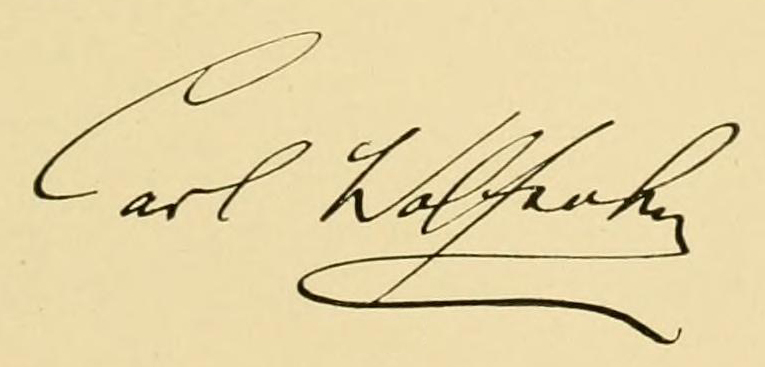
Signature of: carl wolfsohn